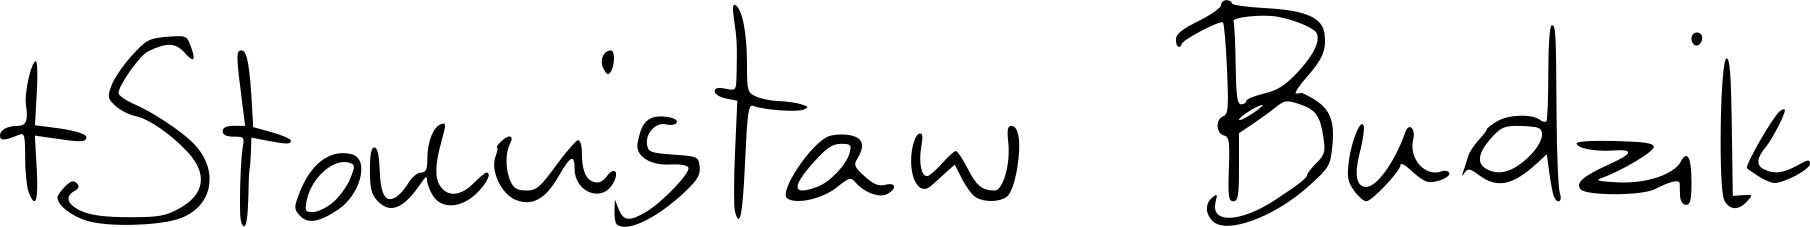
Signature of: stanisław budzik